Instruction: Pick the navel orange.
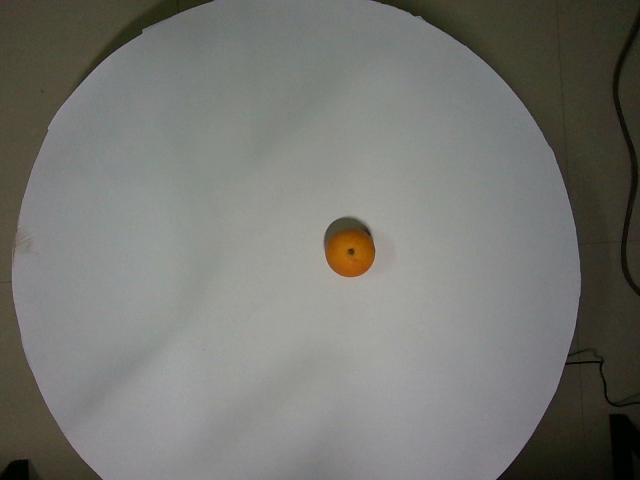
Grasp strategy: vertical